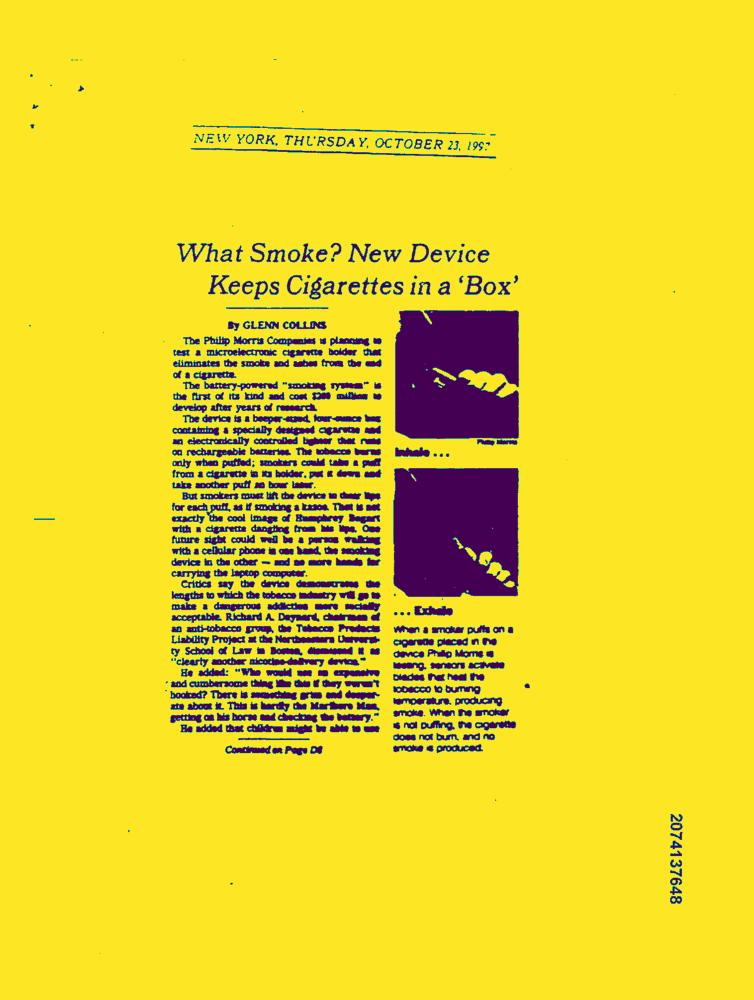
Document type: News-Article